Question: Explain the disease:
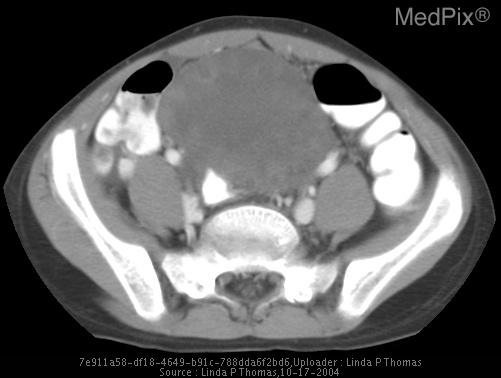
Answer: The disease is discussed as: Ovarian torsion results from rotation of the ovary (with or without the fallopian tube) on its axis resulting in arterial, venous and lymphatic congestion. Pathologically enlarged ovaries from cysts, tumors or paraovarian cysts are at risk for torsion.  The most common ovarian neoplasm involved is the benign cystic teratoma. Ovarian torsion may also occur in a normal ovary with a hypermobile adnexa, which may be seen in prepubertal girls and pregnancy, or an excessively long mesosalpinx. Ovarian torsion usually affects young women and more commonly prepubertal girls.  There is also an increased risk during pregnancy.

The patient presentation may be nonspecific and therefore the patients may undergo extensive evaluation before establishing a diagnosis. Patients typically present with sudden onset or gradual severe lower abdominal or pelvic pain with or without nausea, vomiting and fever. Approximately half of patients with ovarian torsion will have a palpable mass. Initially the torsed ovary undergoes venous stasis and if prolonged, congestion and edema progress with arterial stasis resulting in hemorrhagic necrosis and gangrene. Torsion involves the right ovary more than the left and this is thought due to a potential protective effect of the sigmoid mesentery.

Radiologic evaluation of patients with ovarian torsion is optimally performed with ultrasound but often these patients undergo other imaging modalities due to their nonspecific presentation. Ultrasound findings include a markedly enlarged hypo or hyperechoic midline mass with multiple peripheral cysts/follicles measuring 8-12 mm in diameter. There is often good sound transmission due to edema from vascular engorgement. Cul-de-sac free pelvic fluid may be seen in approximately one third. Absence of ovarian arterial and venous Doppler waveforms is helpful to establish the diagnosis but not always reliable due to the dual blood supply by the uterine and ovarian arteries. Also helpful but not always visible is the “whirlpool” sign from the twisted ovarian pedicle. A complex mass may be identified if there is a cyst or tumor as a lead point.

Computed tomography may be performed as the initial imaging modality. Findings of ovarian torsion on CT include a large adenxal or ovarian mass with smooth wall thickening and no enhancing solid component. Peripherally located follicles may or may not be visible. Other associated findings include thickening of the involved fallopian tube or visualizing the torsed vascular pedicle as a whorled structure adjacent to the ovarian mass. Attenuation greater than 50 on a nonenhanced CT suggests hemorrhagic infarction.

Treatment is immediate surgery. However, most ovaries are not salvageable.